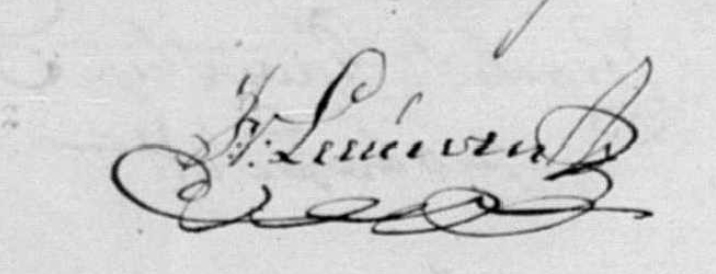
Signature of: jacob van leeuwen